Question: What is the estimated tax bill amount according to the document?
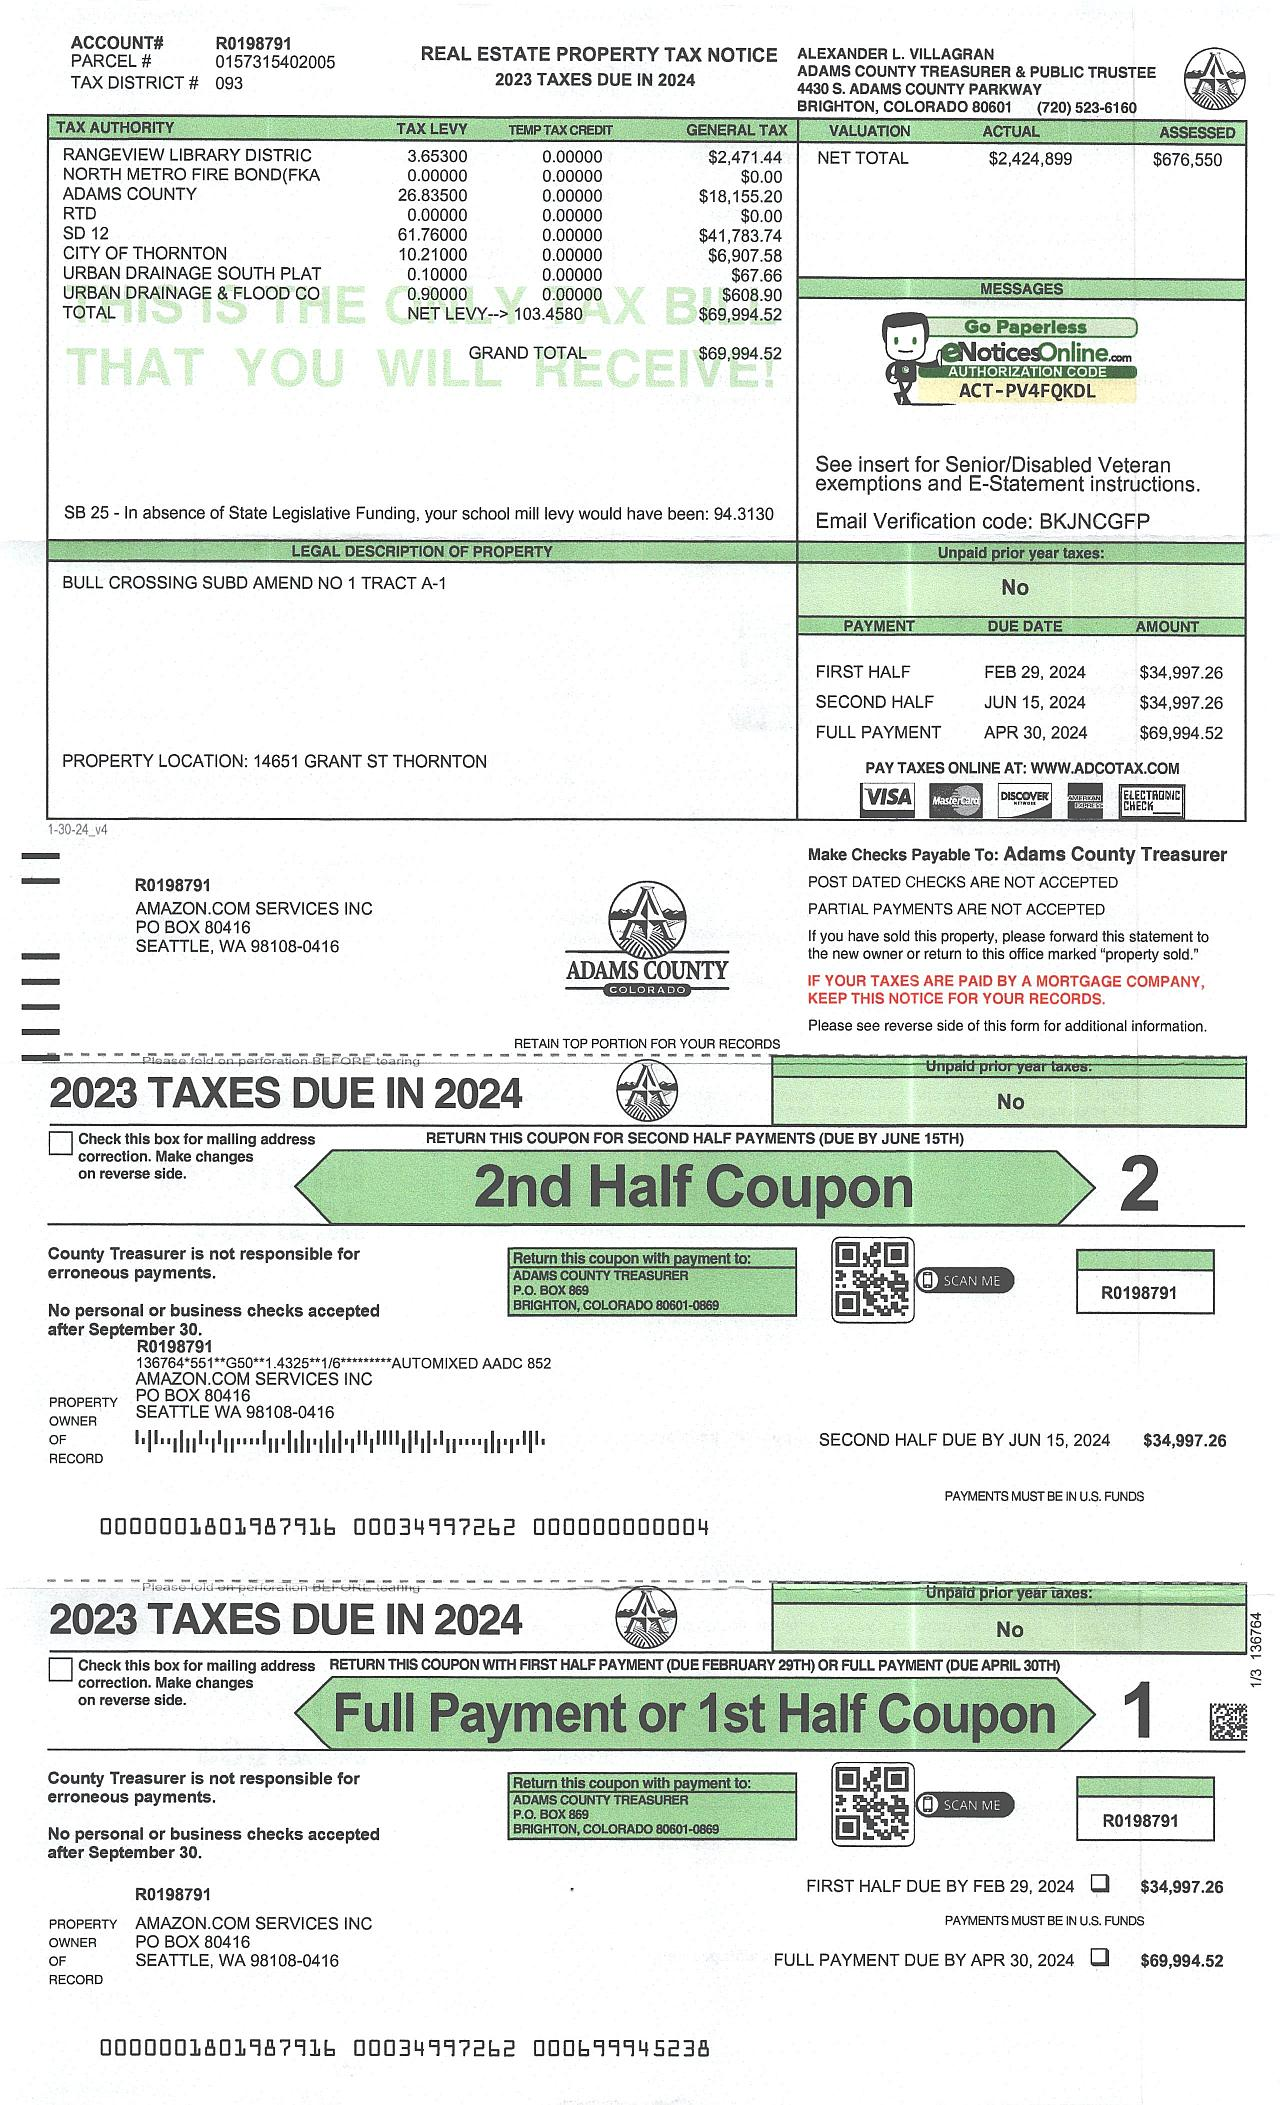
Answer: "$59,994.52 "